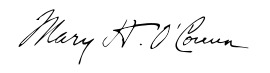
Signature of: mary h o connor